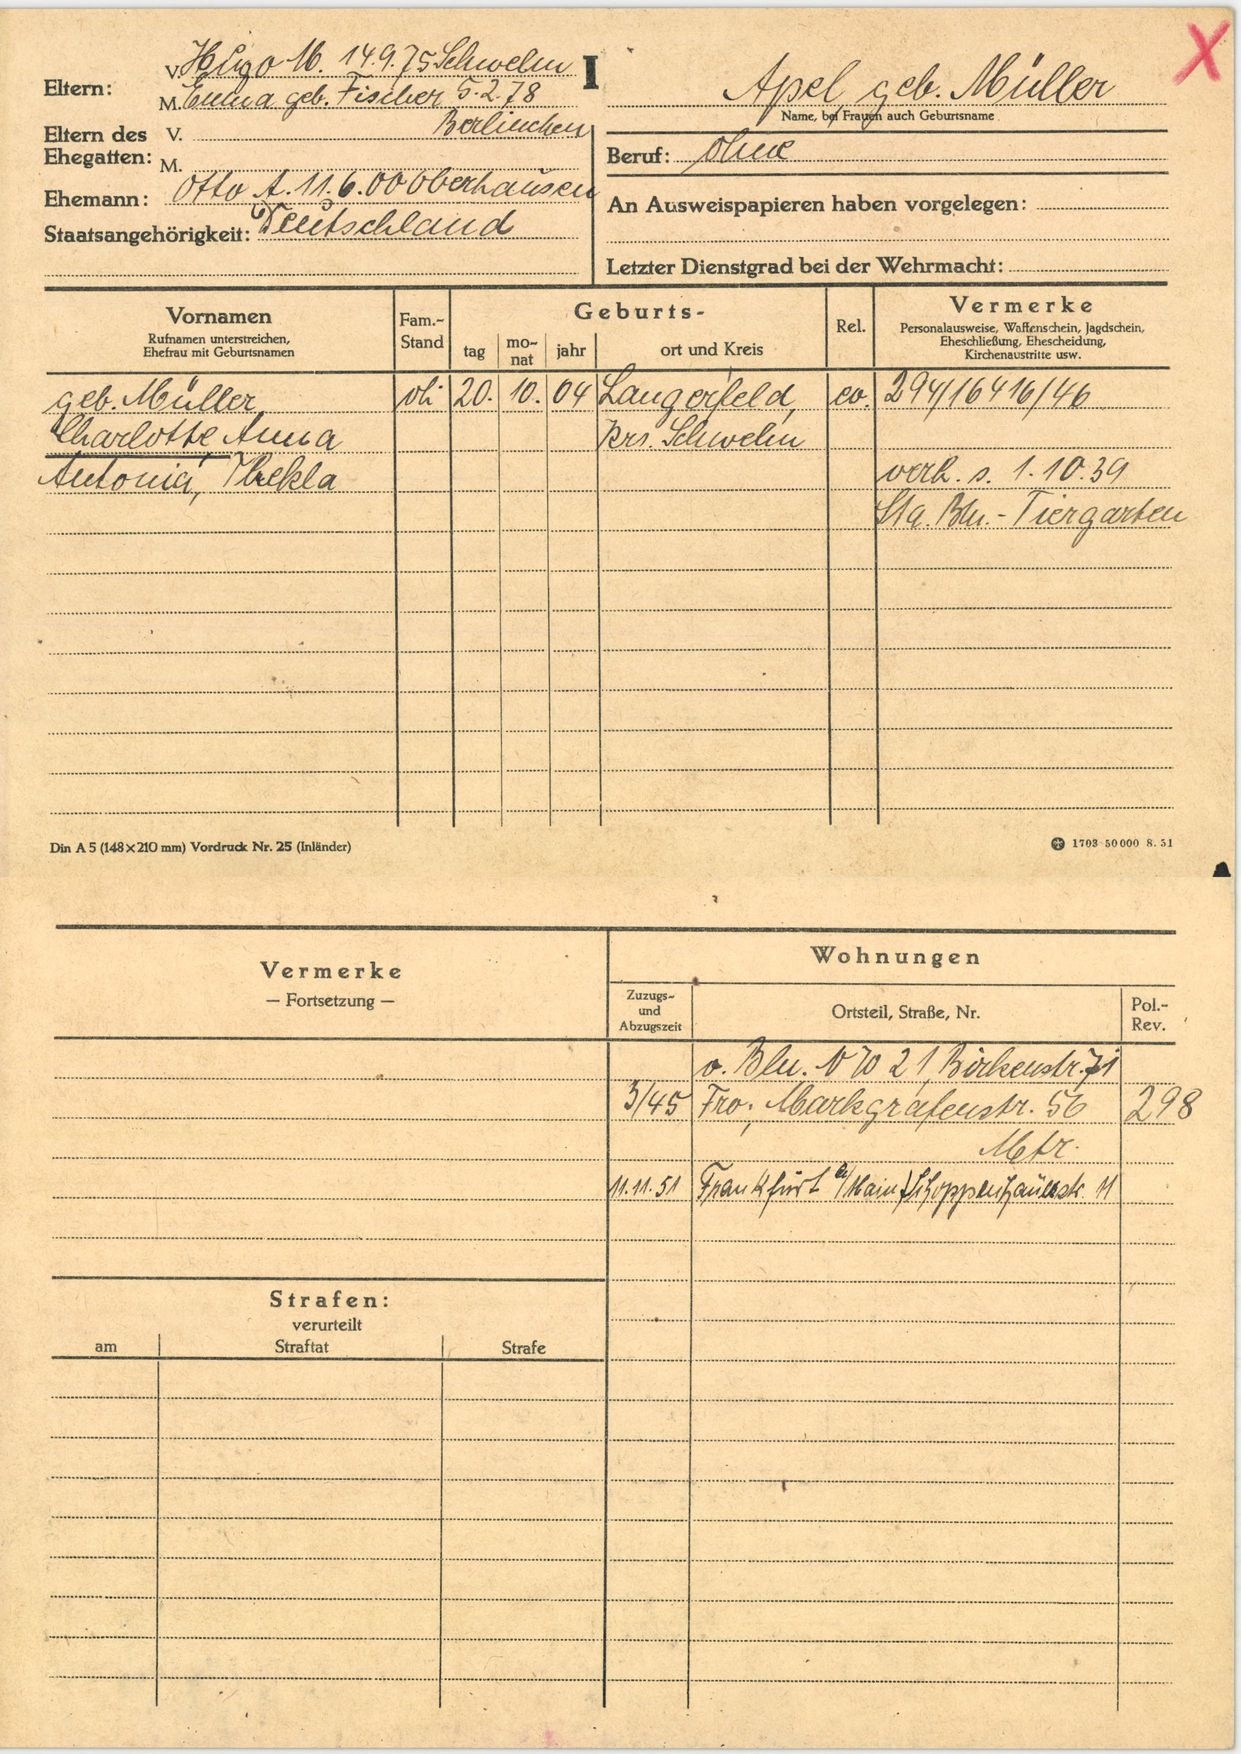
Apel geb. Müller